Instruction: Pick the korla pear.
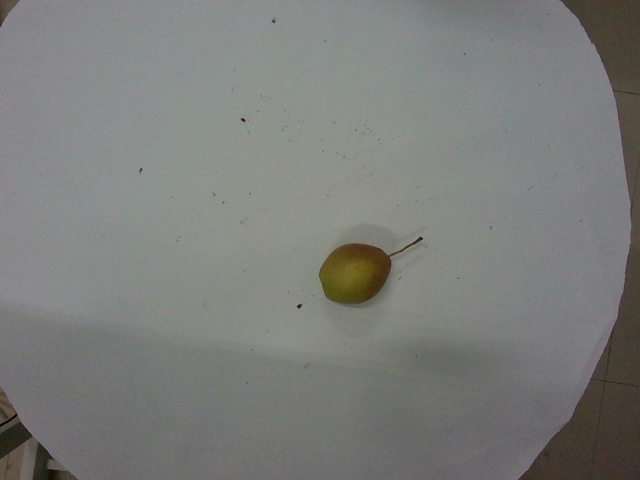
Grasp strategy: vertical